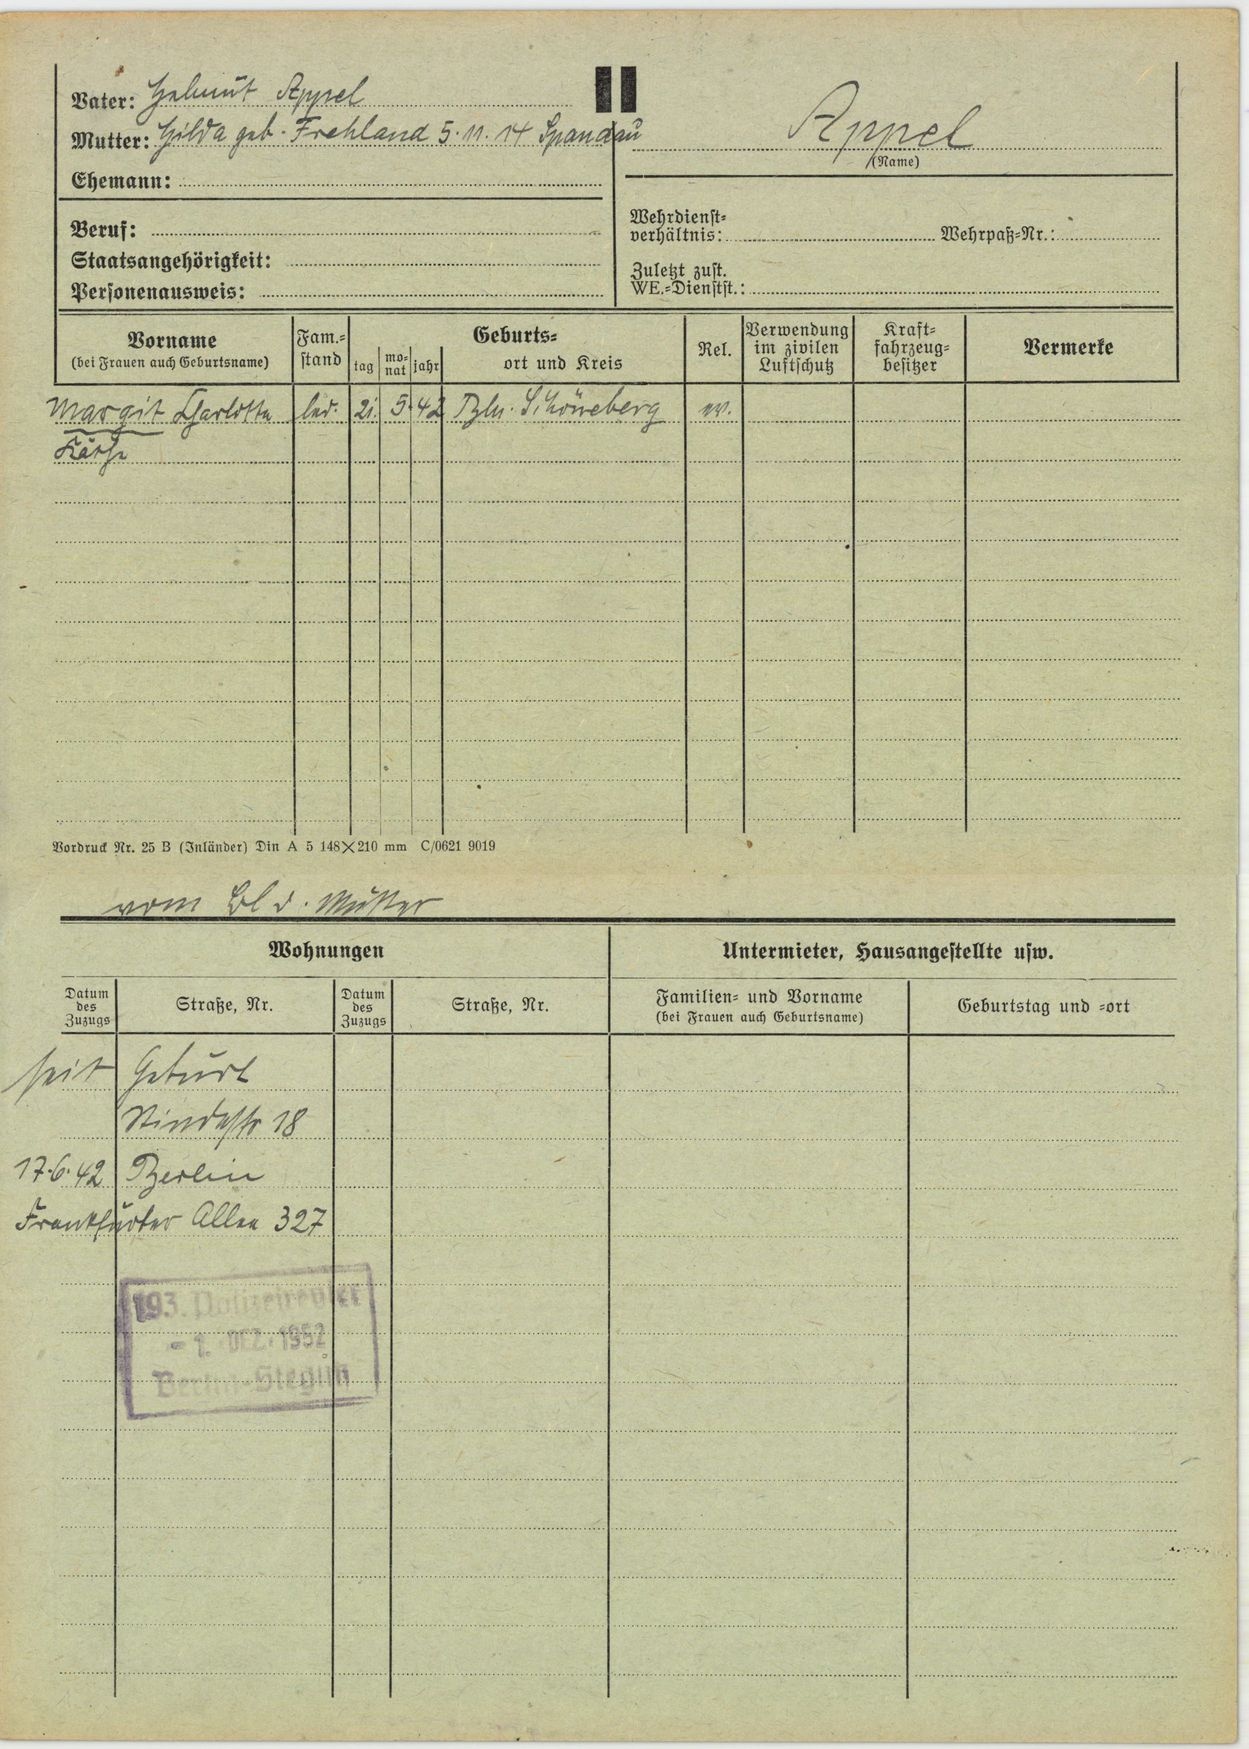
Appel